Question: What is the potential diagnosis?
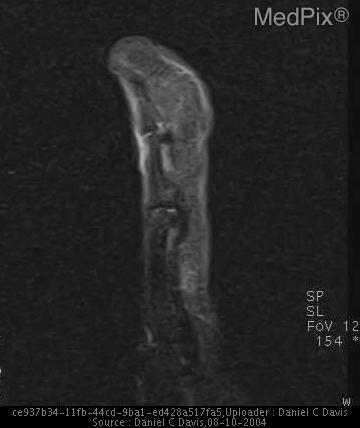
Answer: The possible diagnosis includes macrodystrophia lipomatosa, neurofibromatosis, macrodactyly.